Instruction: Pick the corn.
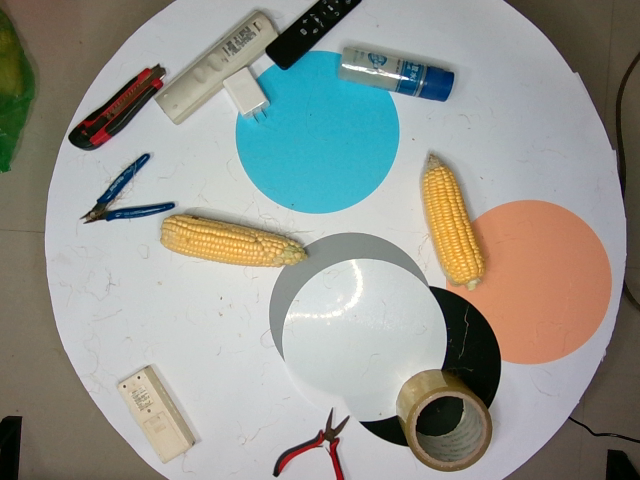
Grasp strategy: vertical